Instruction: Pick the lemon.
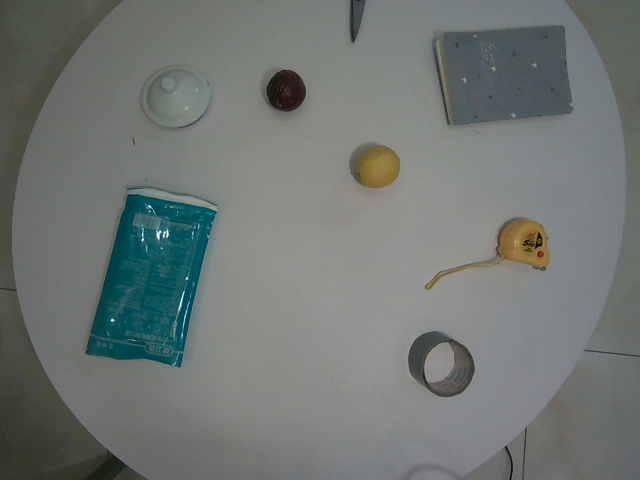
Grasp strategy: vertical